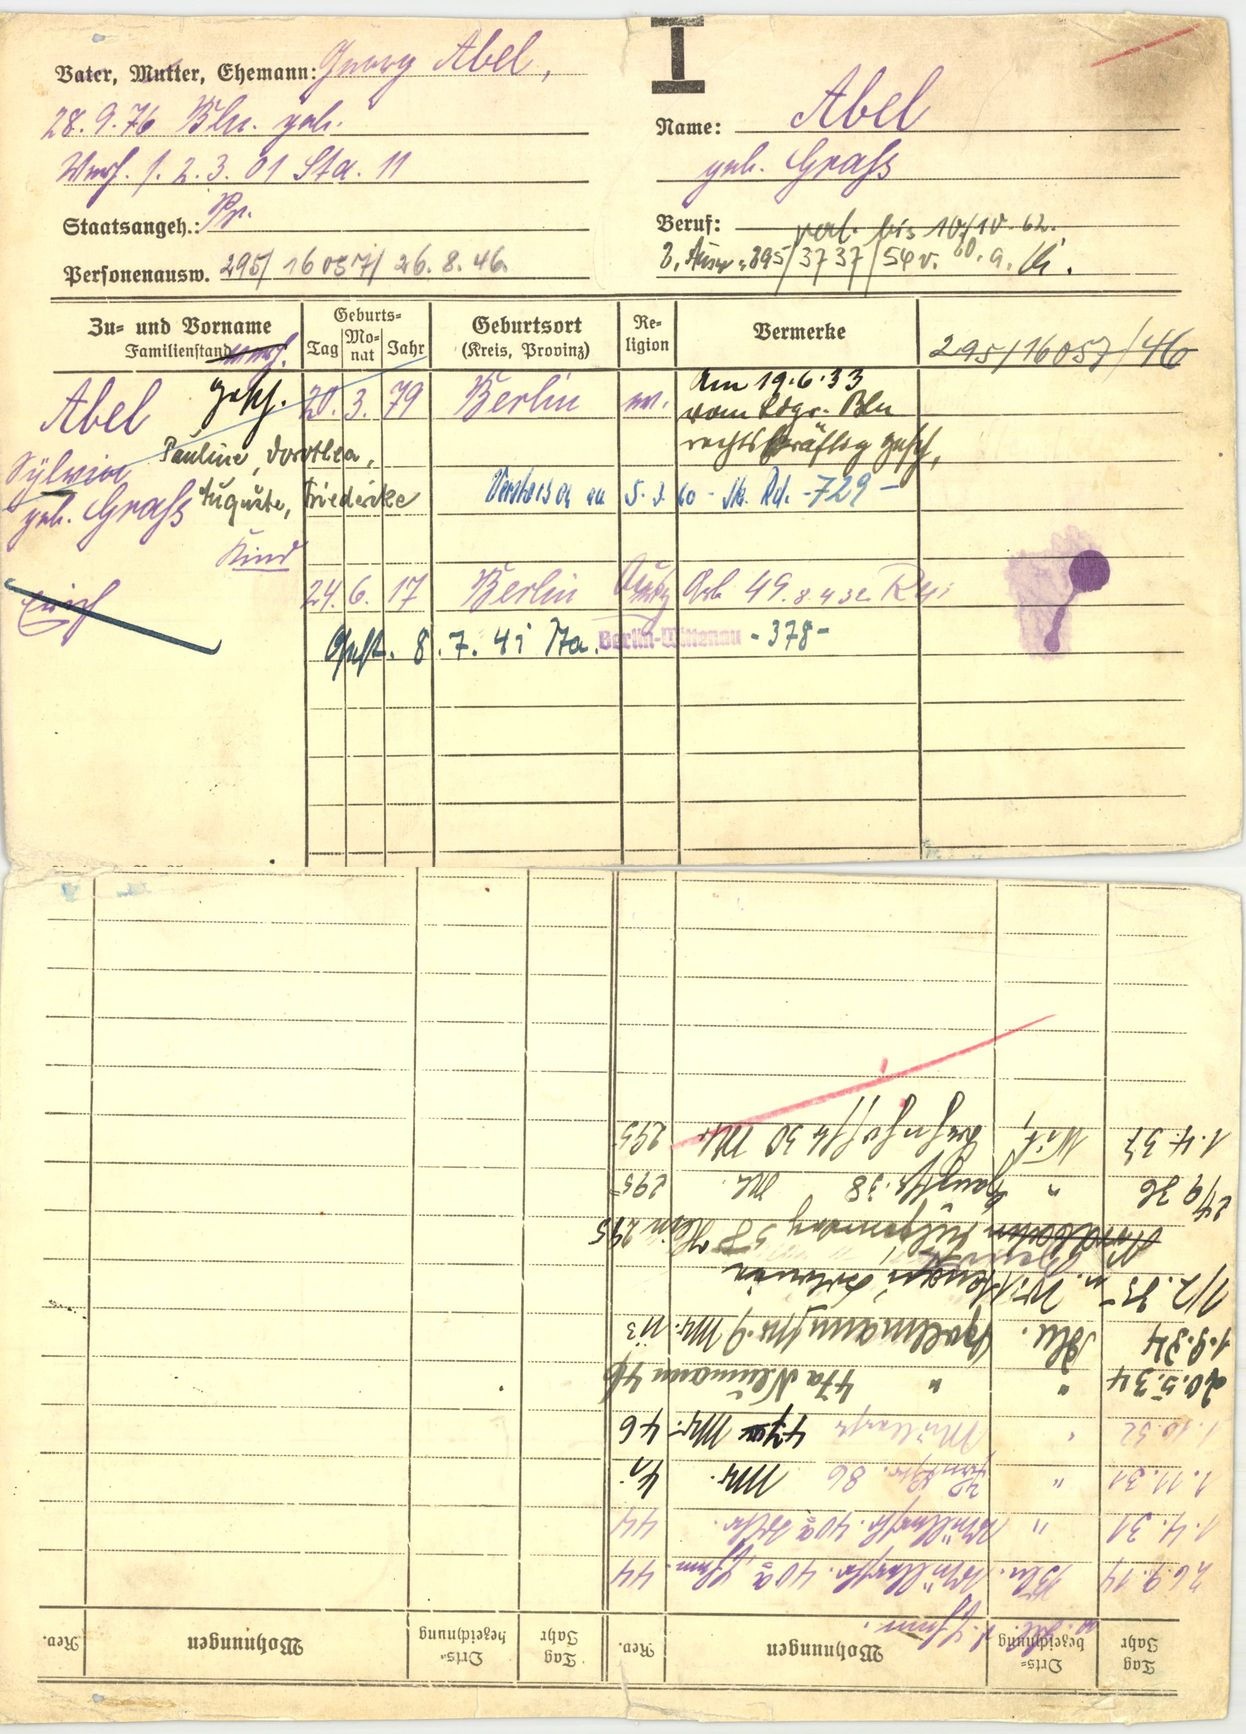
Abel

geb. Grass